Question: What could the diagnosis suggest?
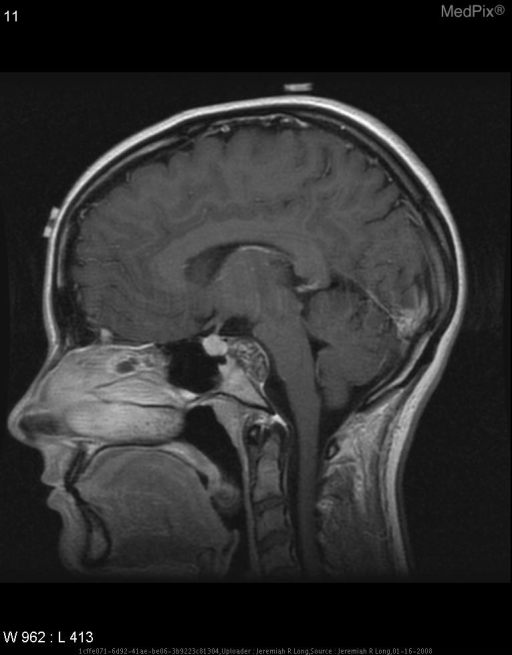
Answer: The possible diagnosis includes Chordoma
Metastatic disease
Multiple myeloma
Chondrosarcoma
Cholestatoma.